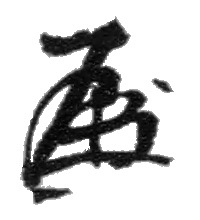
Signature of: sōsuke uno